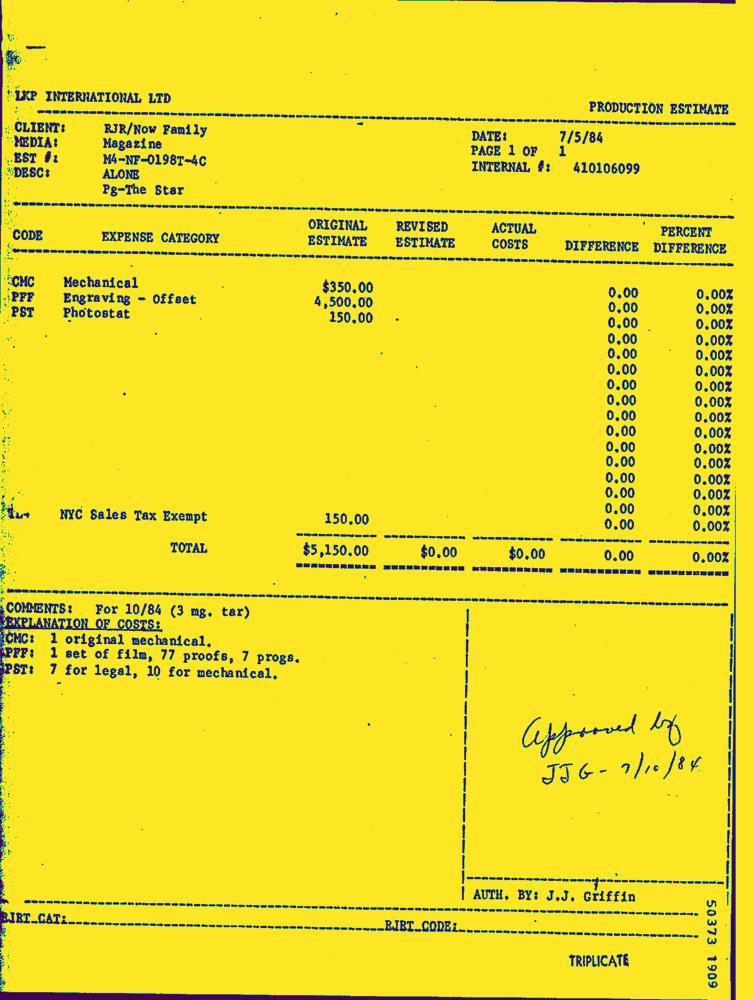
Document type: Invoice-Doc